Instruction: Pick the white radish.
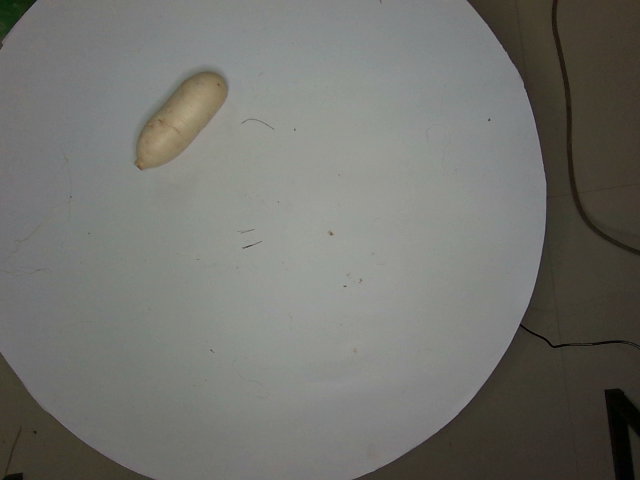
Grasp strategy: vertical